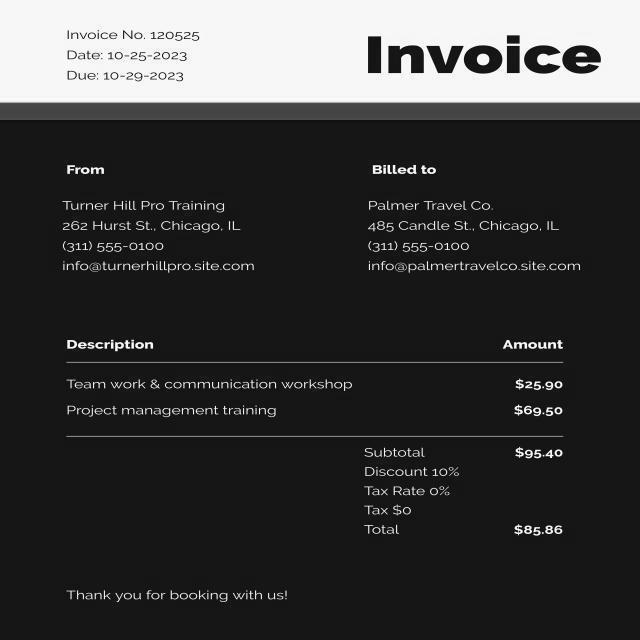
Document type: Invoice